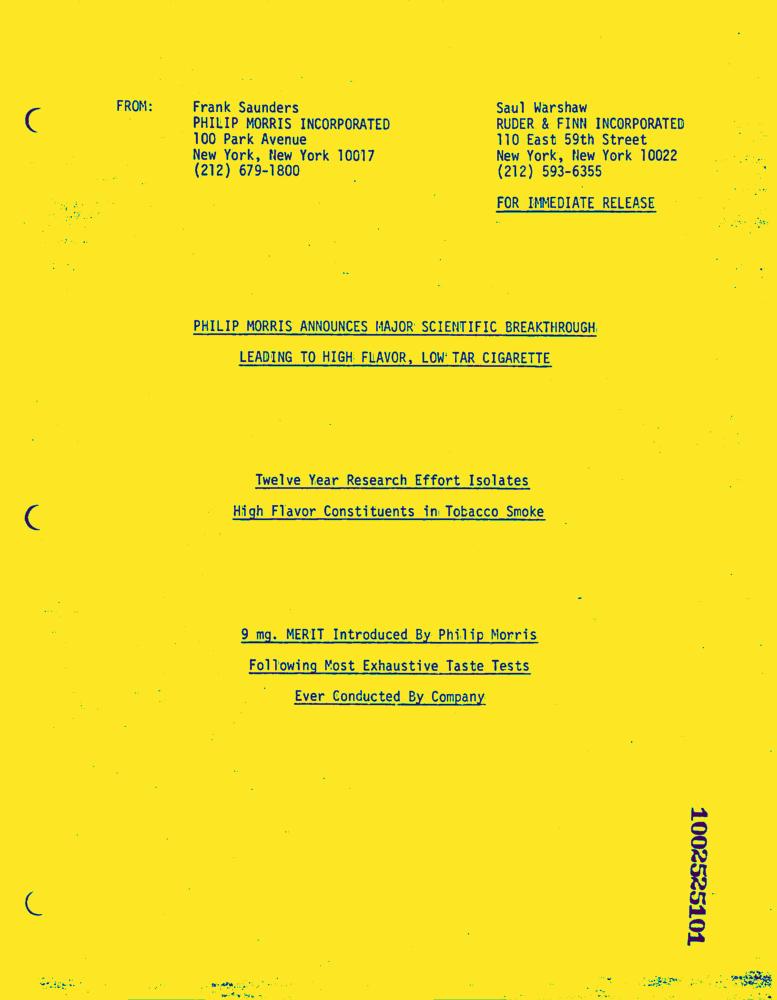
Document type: News-Article